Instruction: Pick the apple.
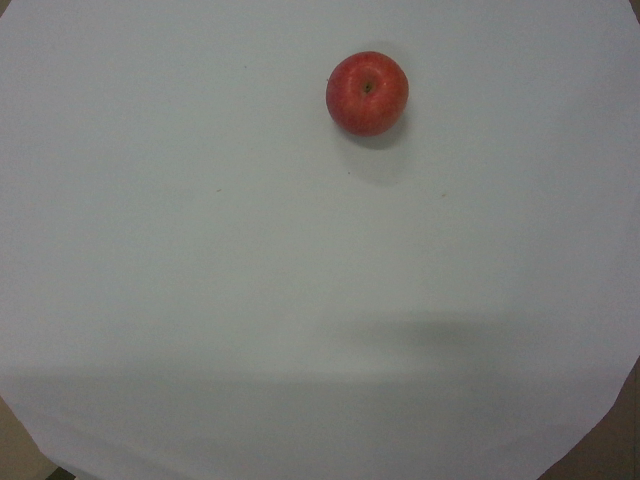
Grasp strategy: vertical